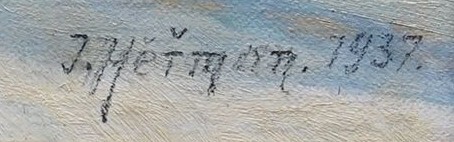
Signature of: josef heřman